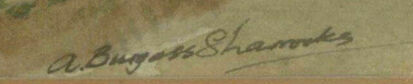
Signature of: q21454955